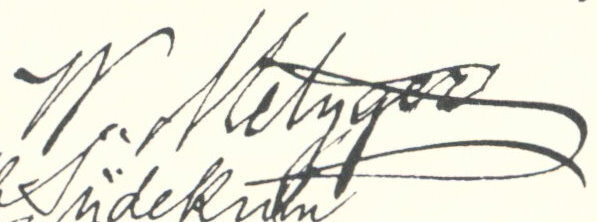
Signature of: friedrich wilhelm metzger